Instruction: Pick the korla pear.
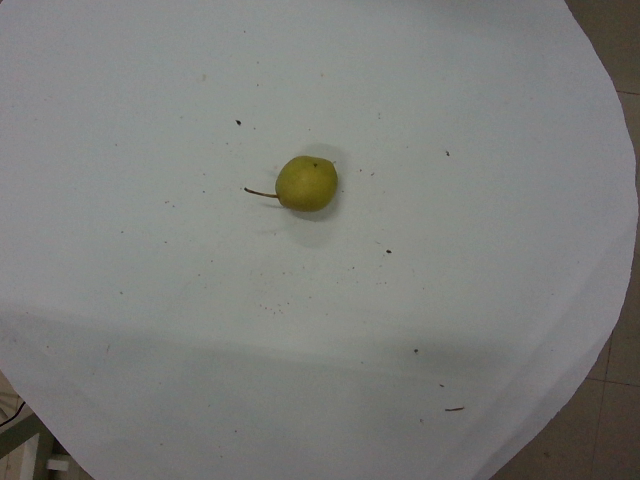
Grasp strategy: vertical